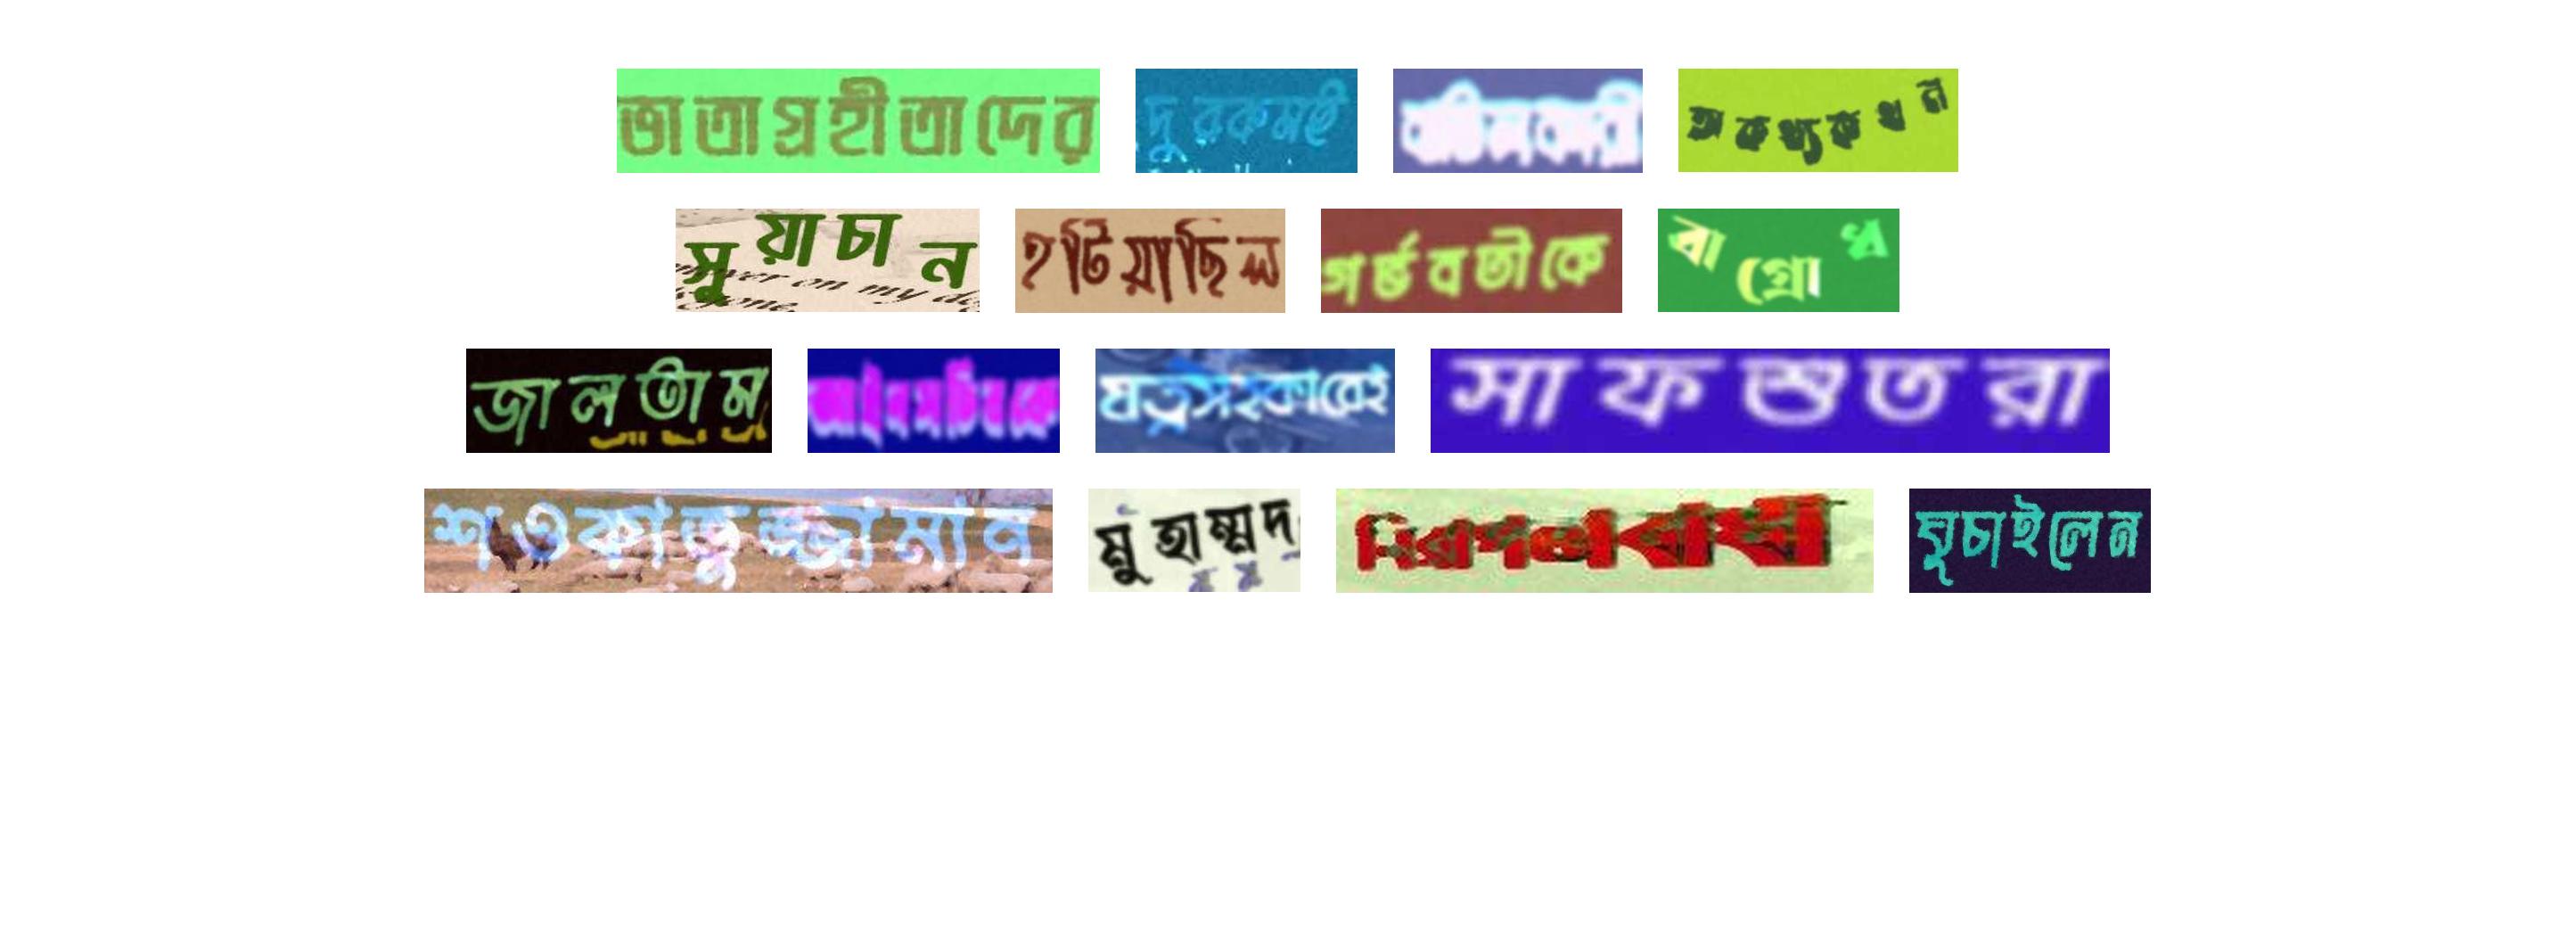
ভাতাগ্রহীতাদের দুরকমই বাতিলকারী অকথ্যকথন
সুয়াচান হটিয়াছিল গর্ভবতীকে বাগ্‌রোধ
জালতাম আইনসচিবকে যত্নসহকারেই সাফশুতরা
শওকাতুজ্জামান মুহাম্মদ নিরাপত্তাবাধা ঘুচাইলেন